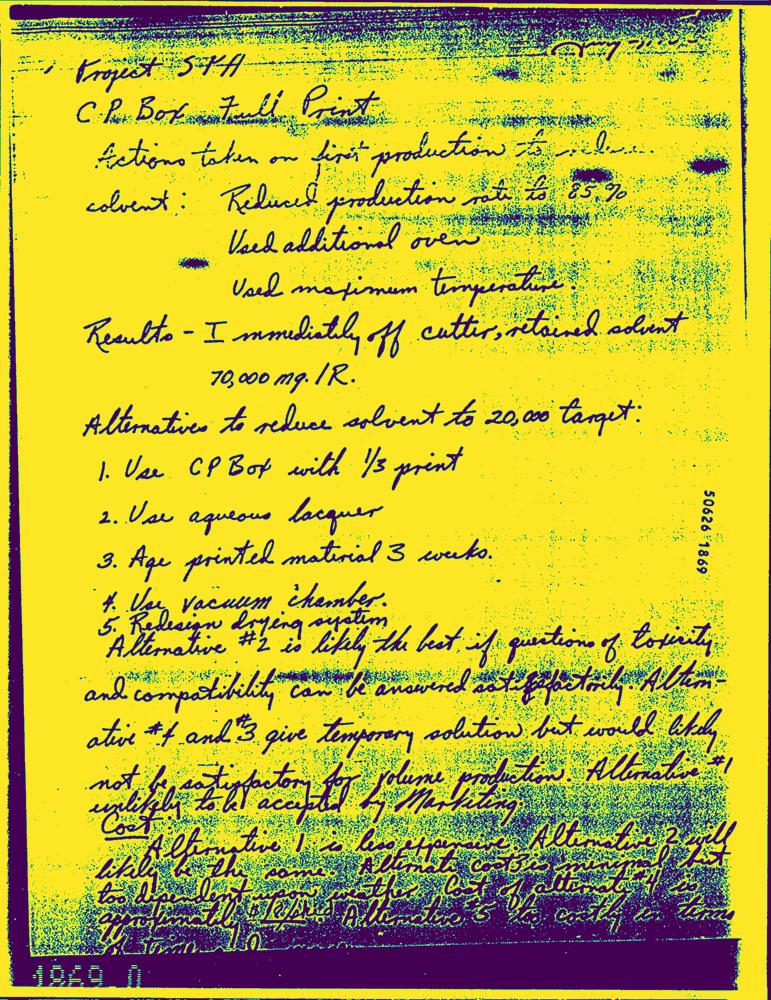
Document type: Hand-Written